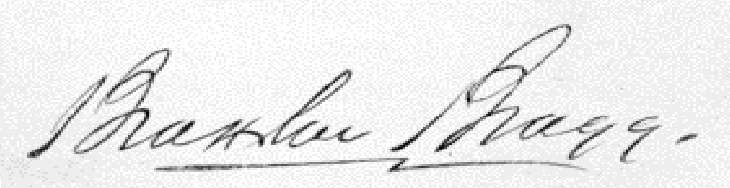
Signature of: braxton bragg